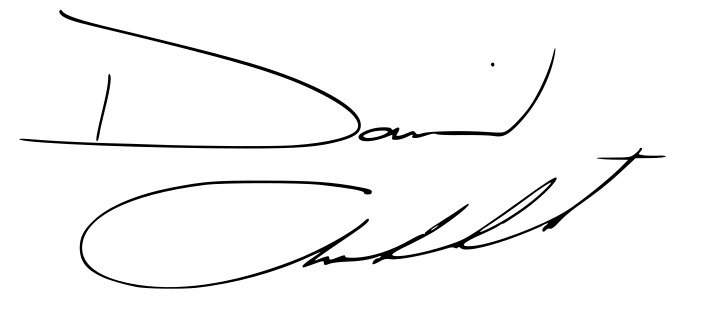
Signature of: david archuleta